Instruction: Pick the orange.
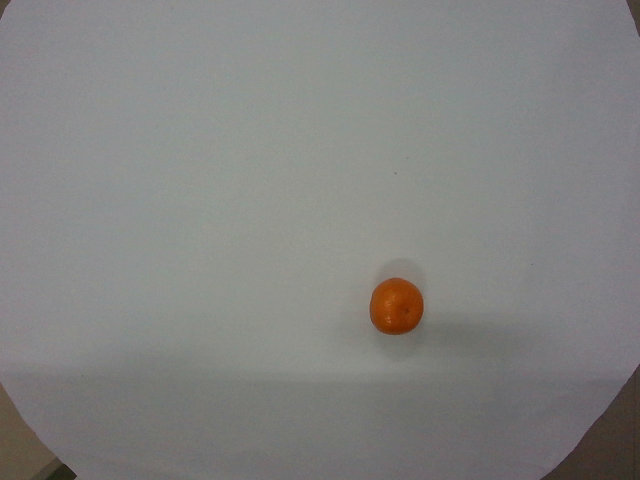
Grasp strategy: vertical